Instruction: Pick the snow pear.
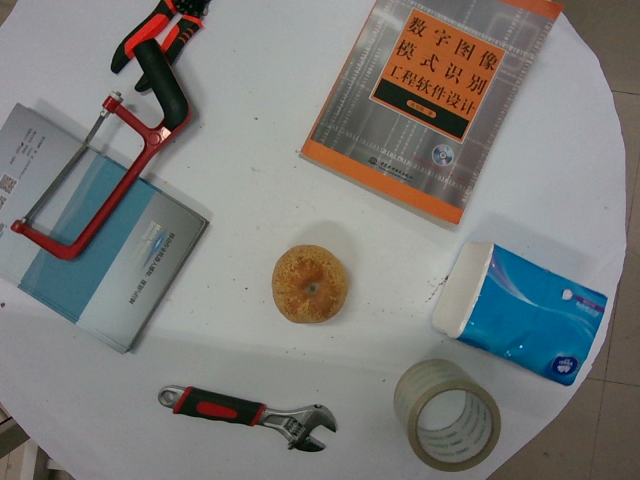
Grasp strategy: vertical